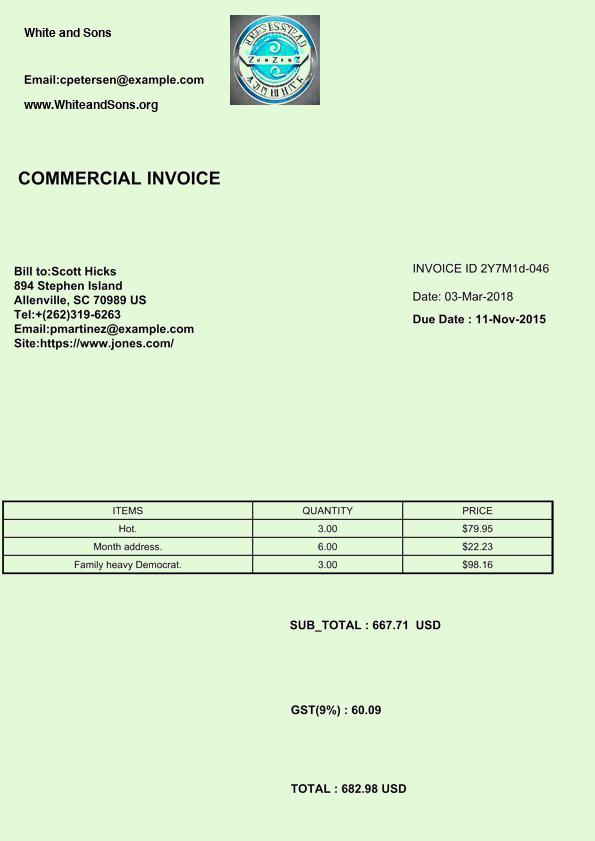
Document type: Invoice